Question: What is the suspected problem?
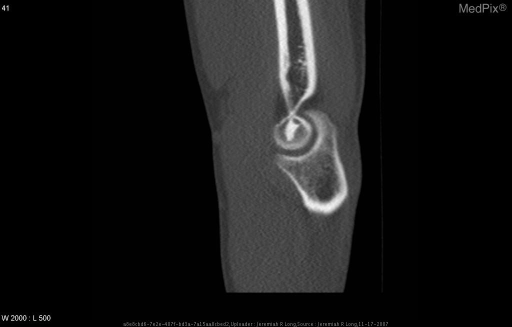
Answer: The findings suggest Frontal and lateral radiographs of the left elbow demonstrate normal alignment and joint spaces.  Negative for fracture.  At the intracondylar portion of the distal humeral metaphysis there is a non-aggressive sub-1 cm sclerotic focus within the medullary cavity.  There is no osseous expansion, periosteal reaction or associated soft tissue mass.  Multiplanar non-contrast CT images of the distal humerus show that the sclerotic focus has tiny spicules projecting outward to the surrounding medullary cavity.. Multiplanar non-contrast CT images of the distal humerus show that the sclerotic focus has tiny spicules projecting outward to the surrounding medullary cavity.. The patient might have a history of 24 year old male with ulnar sided left elbow pain..